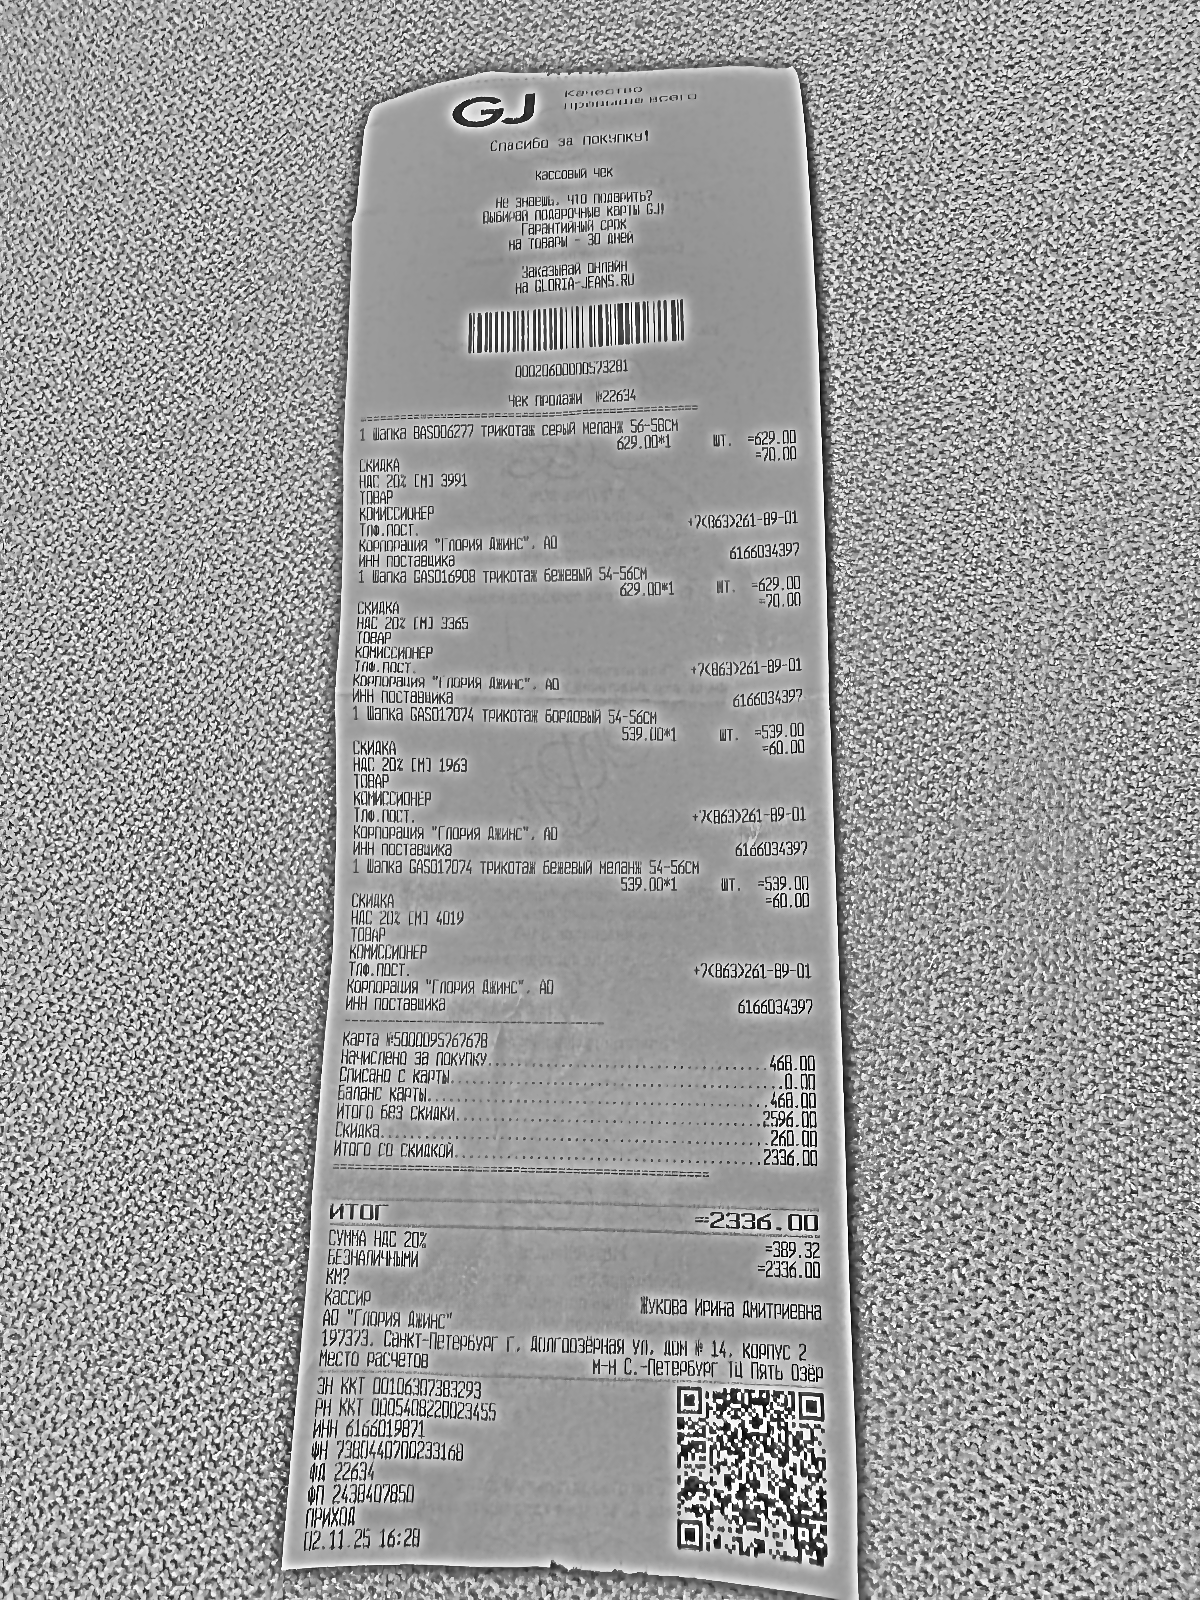
Продавец: АО "Глория Джинс"
ИНН: 6166019871
Дата: 02.11.25
Товары: 1 Шапка BAS006277 трикотаж серый меланж 56-58см; 1 Шапка GAS016908 трикотаж бежевый 54-56см; 1 Шапка GAS017074 трикотаж бордовый 54-56см; 1 Шапка GAS017074 трикотаж бежевый меланж 54-56см
Количество: 1; 1; 1; 1
Цена: 629.00; 629.00; 539.00; 539.00
Сумма: 629.00; 629.00; 539.00; 539.00
Итого: 2336.00